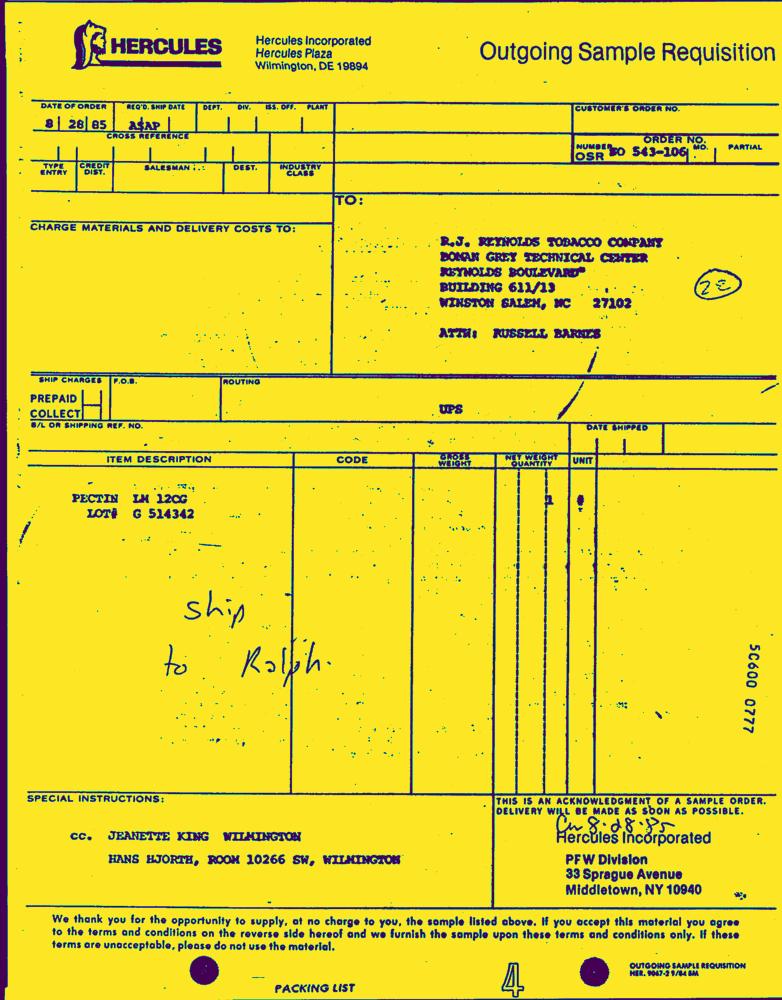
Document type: Invoice-Doc